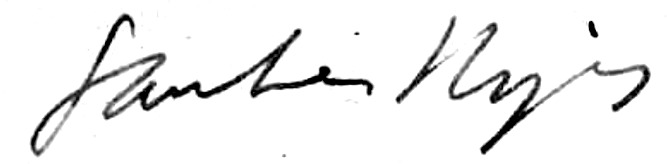
Signature of: josé sánchez rojas